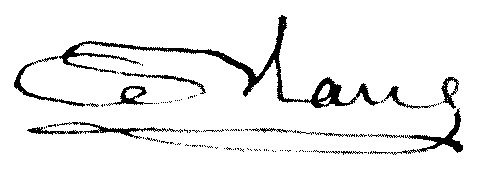
Signature of: charles christophe leblanc